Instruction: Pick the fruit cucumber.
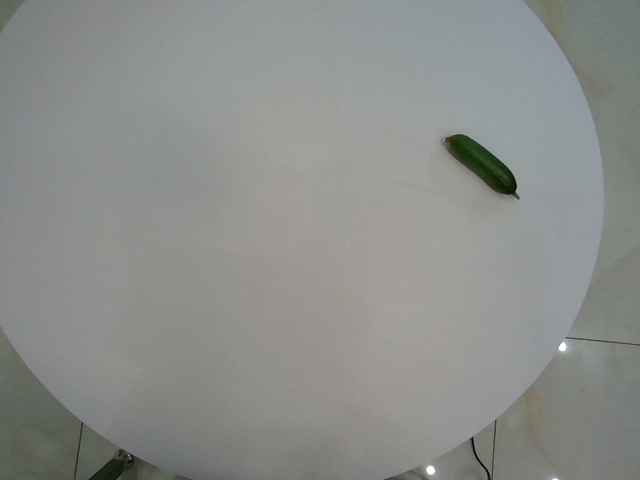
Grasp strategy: vertical